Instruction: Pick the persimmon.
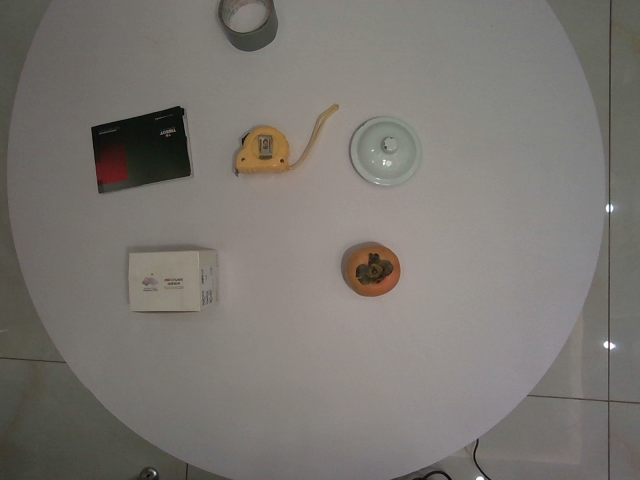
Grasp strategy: vertical